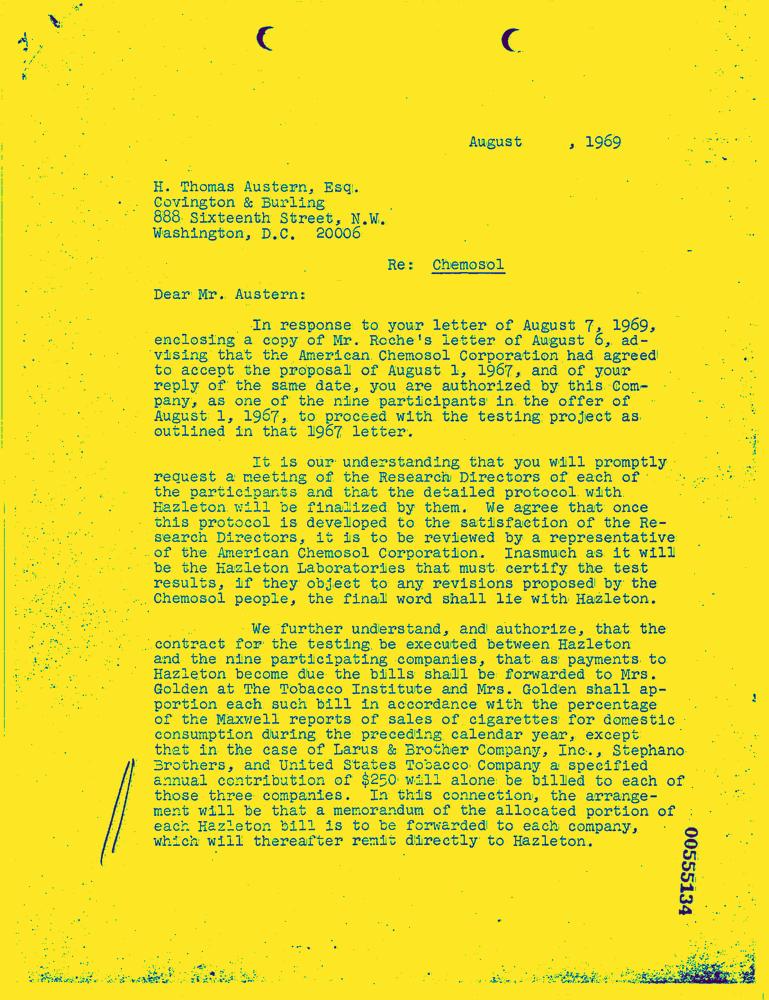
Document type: Letter-Doc